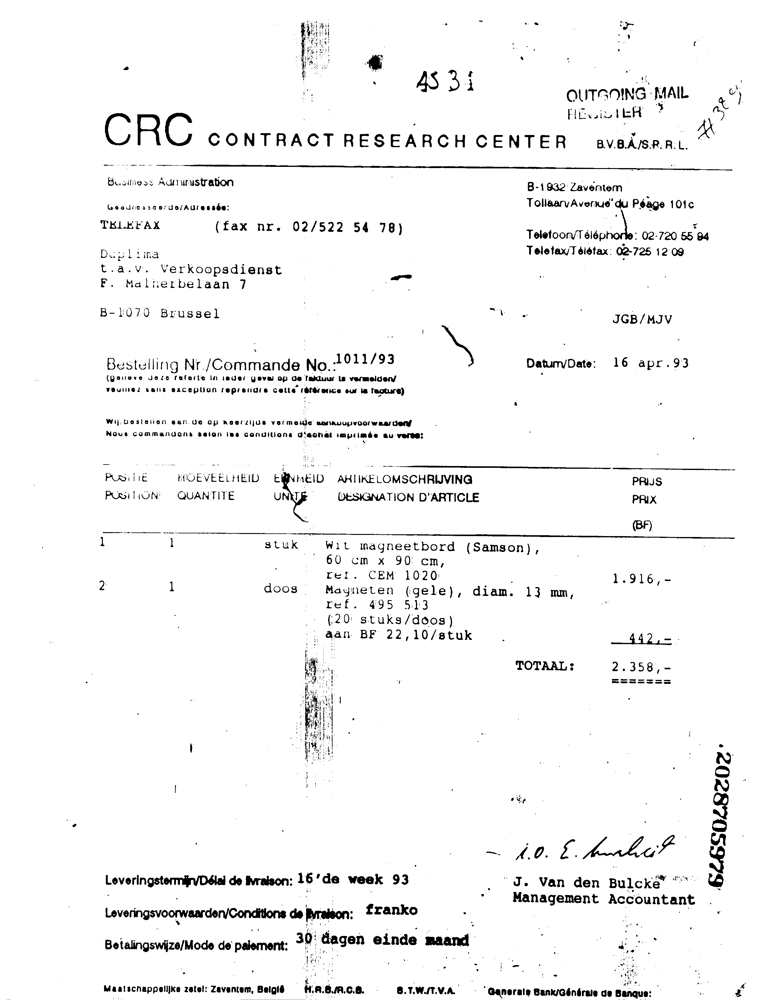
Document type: Invoice